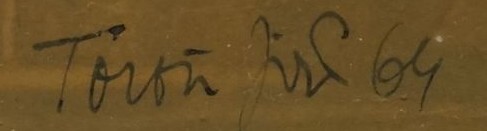
Signature of: jiří toroň